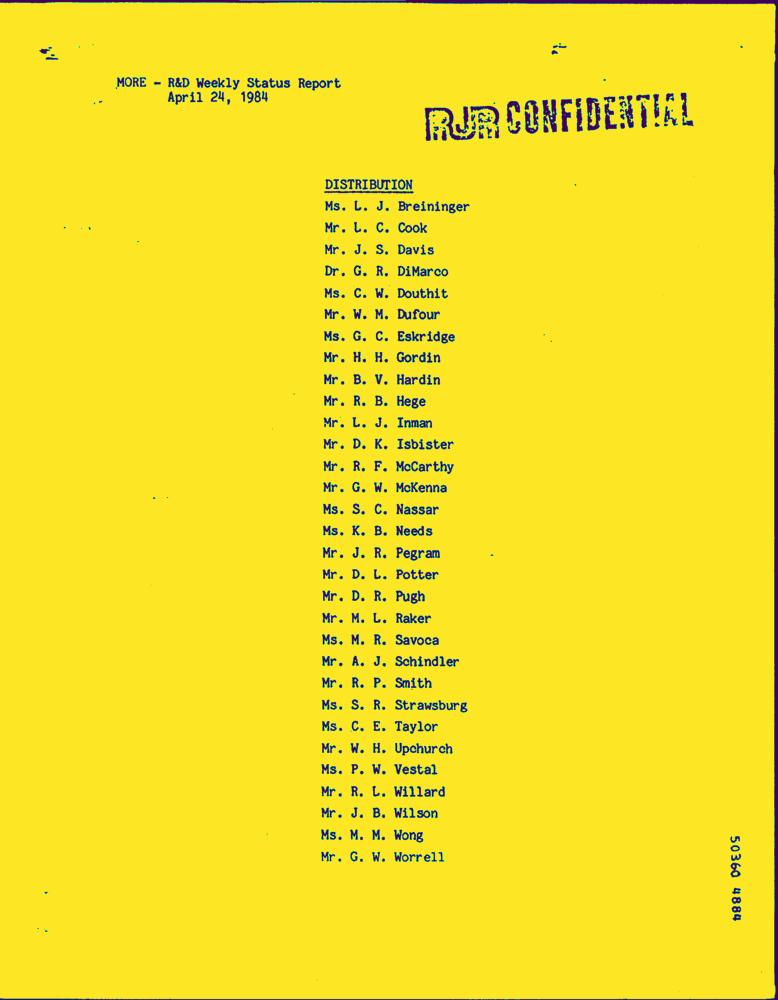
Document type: Letter-Doc